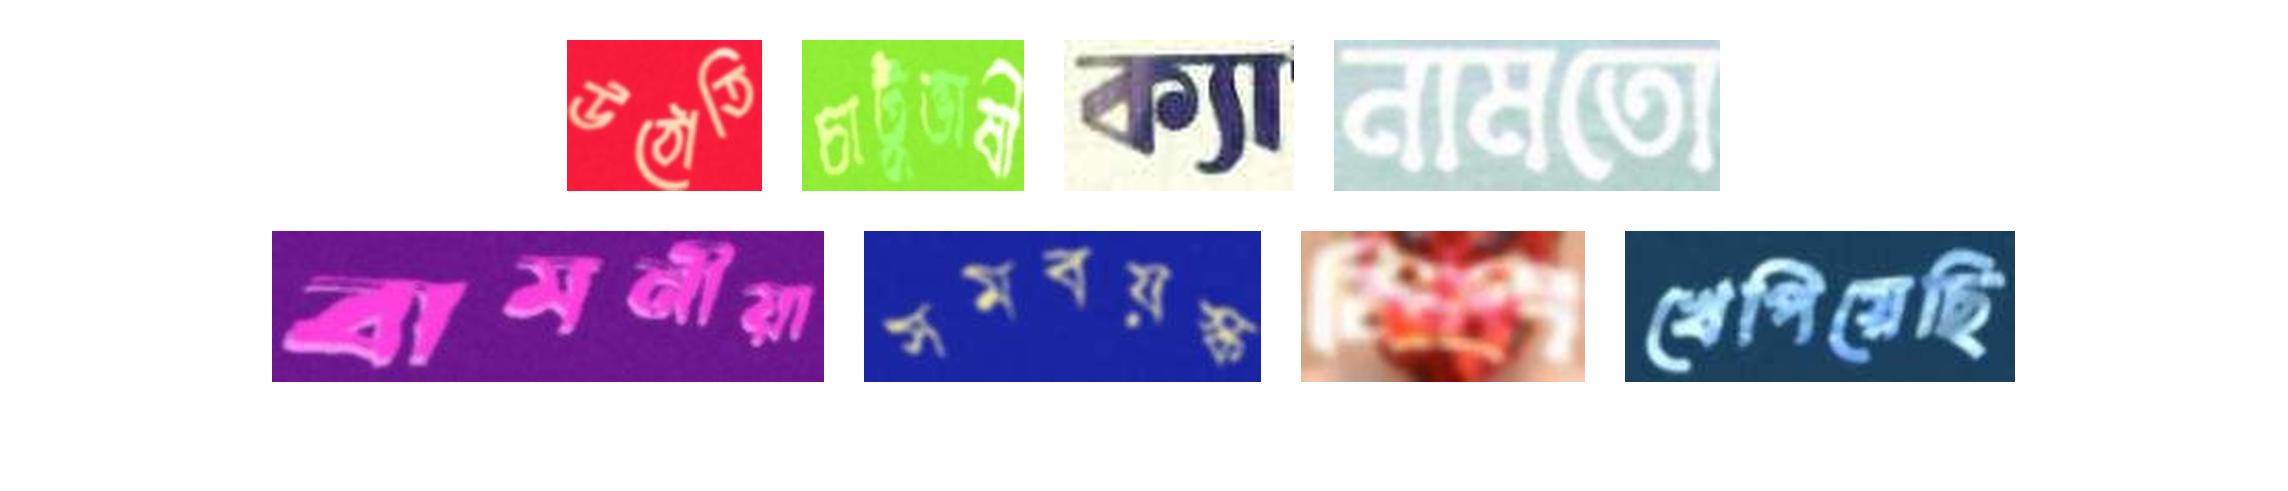
উঠোতি চাটুভাষী ক্যা নামতো
বামনীয়া সমবয়স্ক জিয়ং খেপিয়েছি